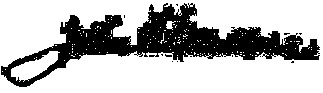
Signature of: john findley wallace